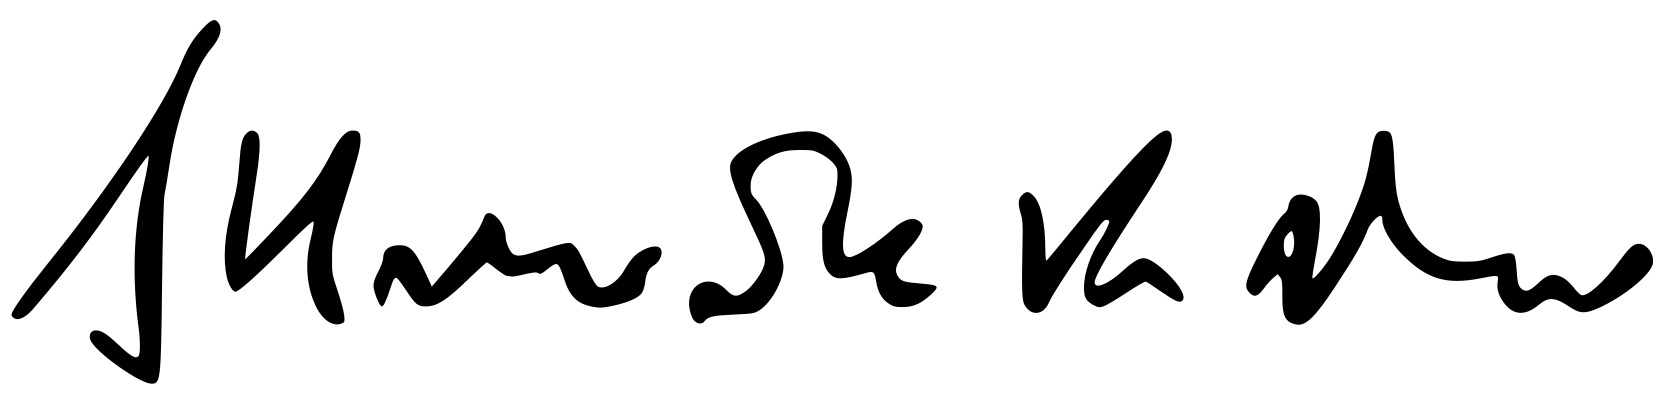
Signature of: kulap saipradit